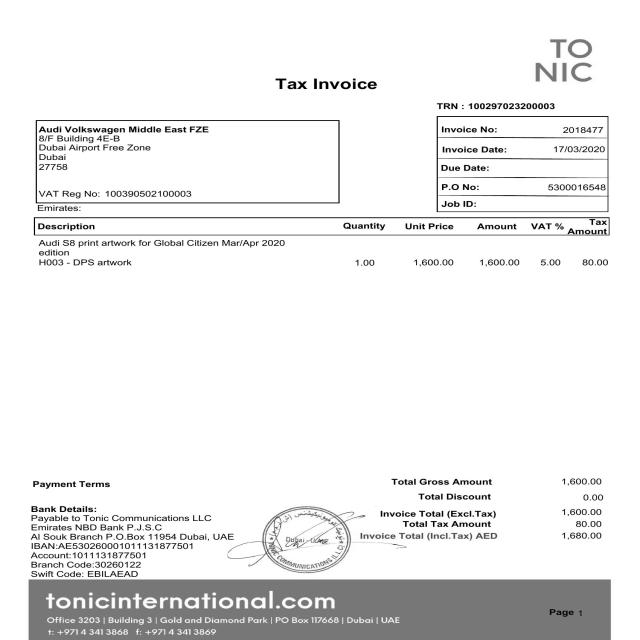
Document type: Invoice